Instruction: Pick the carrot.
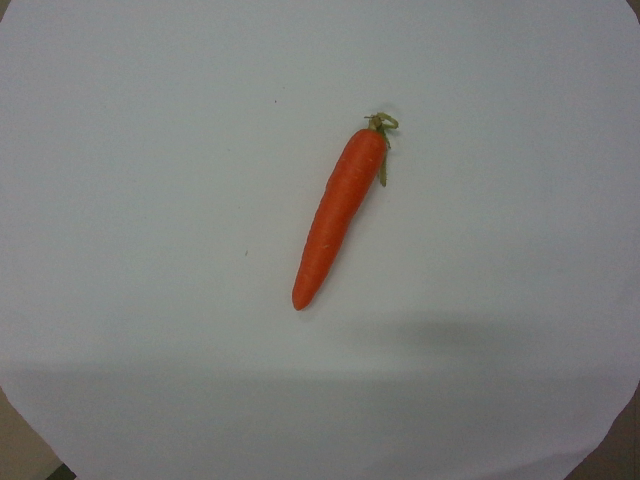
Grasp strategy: vertical